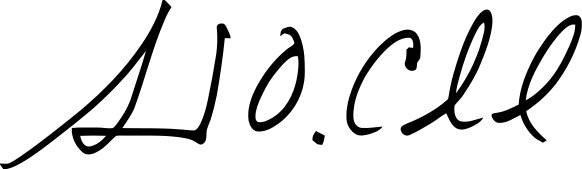
Signature of: salud carbajal